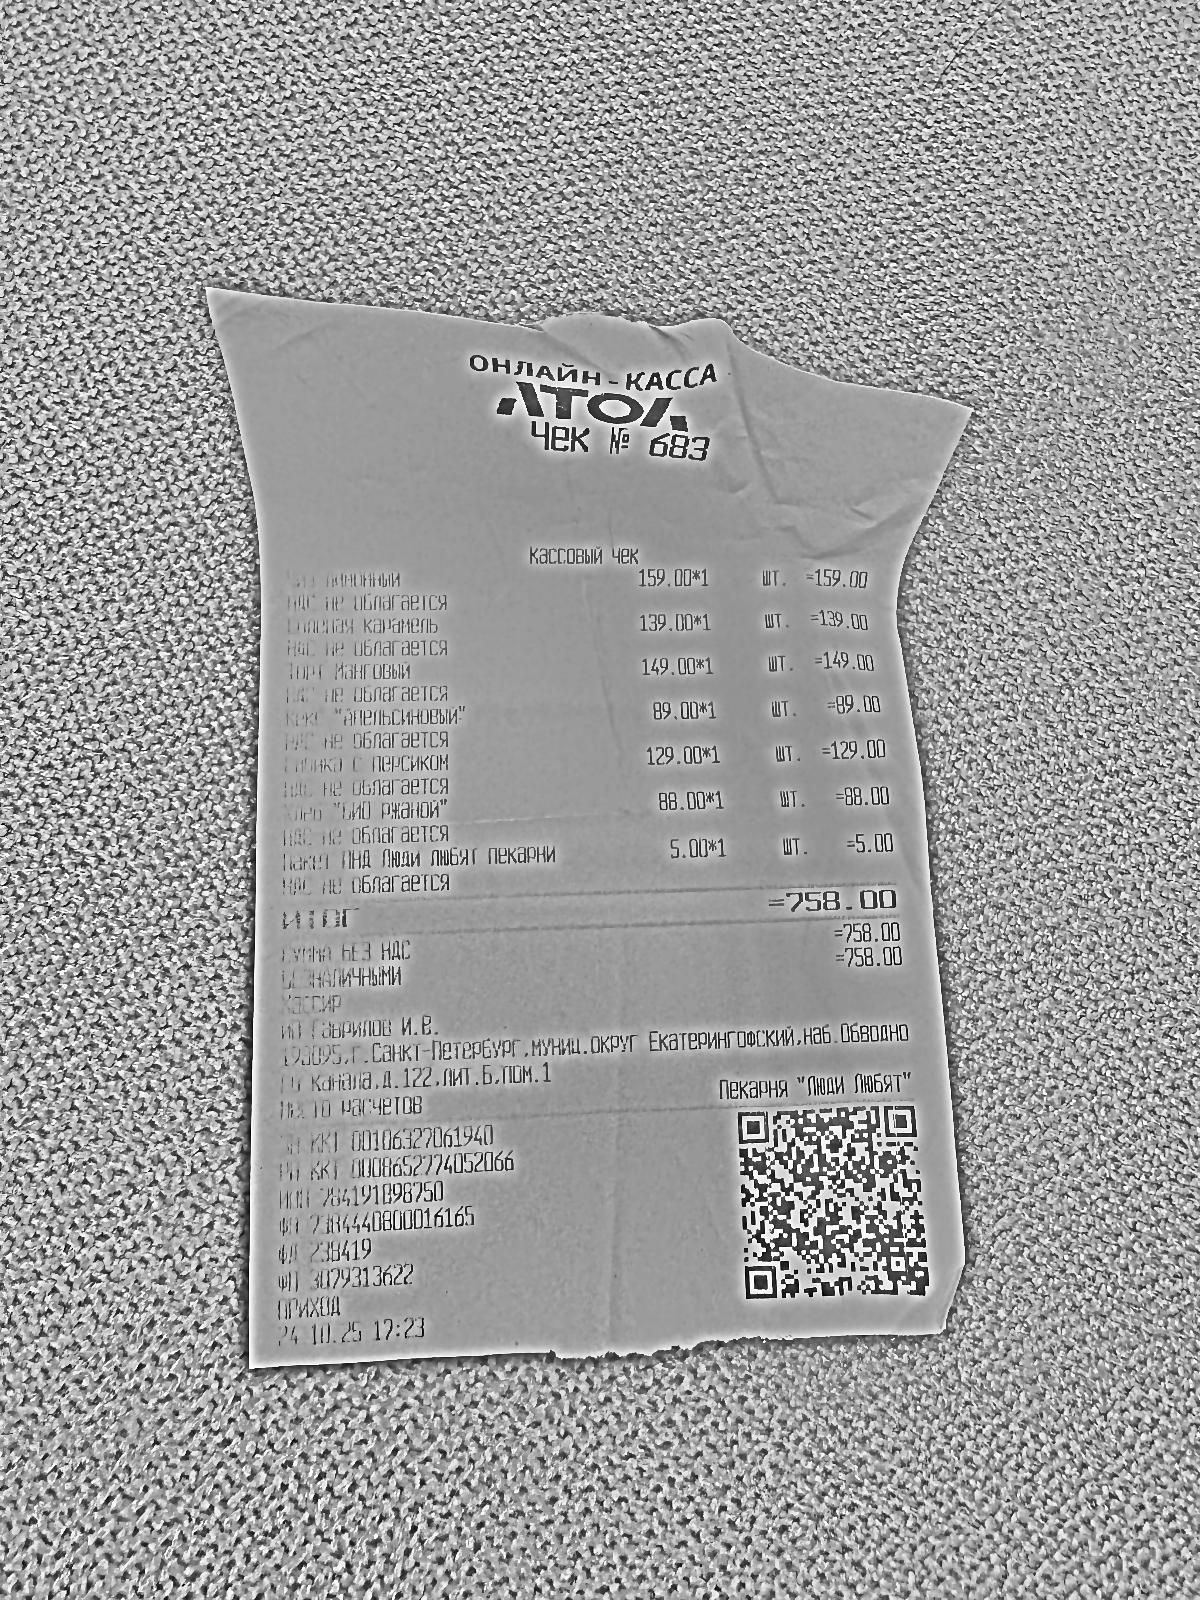
Продавец: ИП Гаврилов И.В.
ИНН: 784191898750
Дата: 24.10.25
Товары: Чиз лимонный; Соленая карамель; Торт манговый; Кекс "Апельсиновый"; Слойка с персиком; Хлеб "БИО Ржаной"; Пакет ПНД Люди любят пекарни
Количество: 1; 1; 1; 1; 1; 1; 1
Цена: 159.00; 139.00; 149.00; 89.00; 129.00; 88.00; 5.00
Сумма: 159.00; 139.00; 149.00; 89.00; 129.00; 88.00; 5.00
Итого: 758.00